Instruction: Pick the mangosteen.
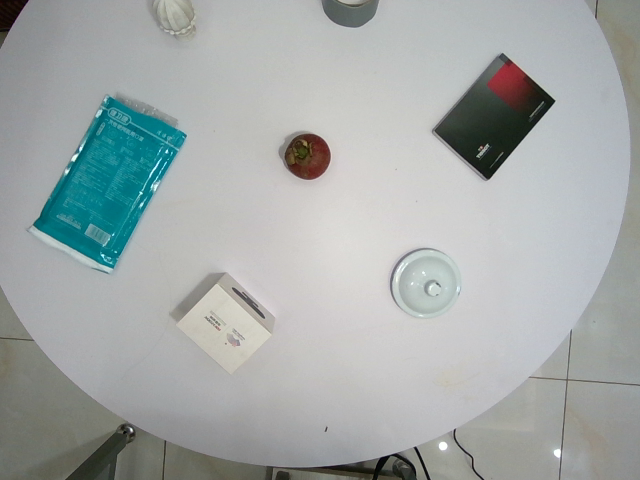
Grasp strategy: vertical